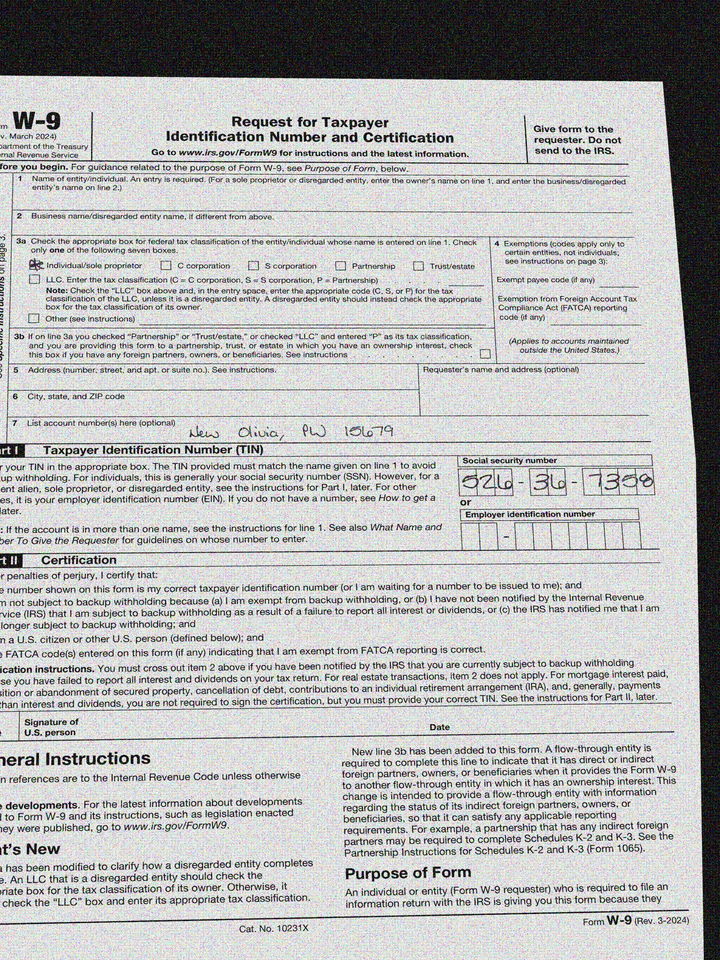
adr2: New Olivia, PW 15679
cbx: yes
ssn: 526367358